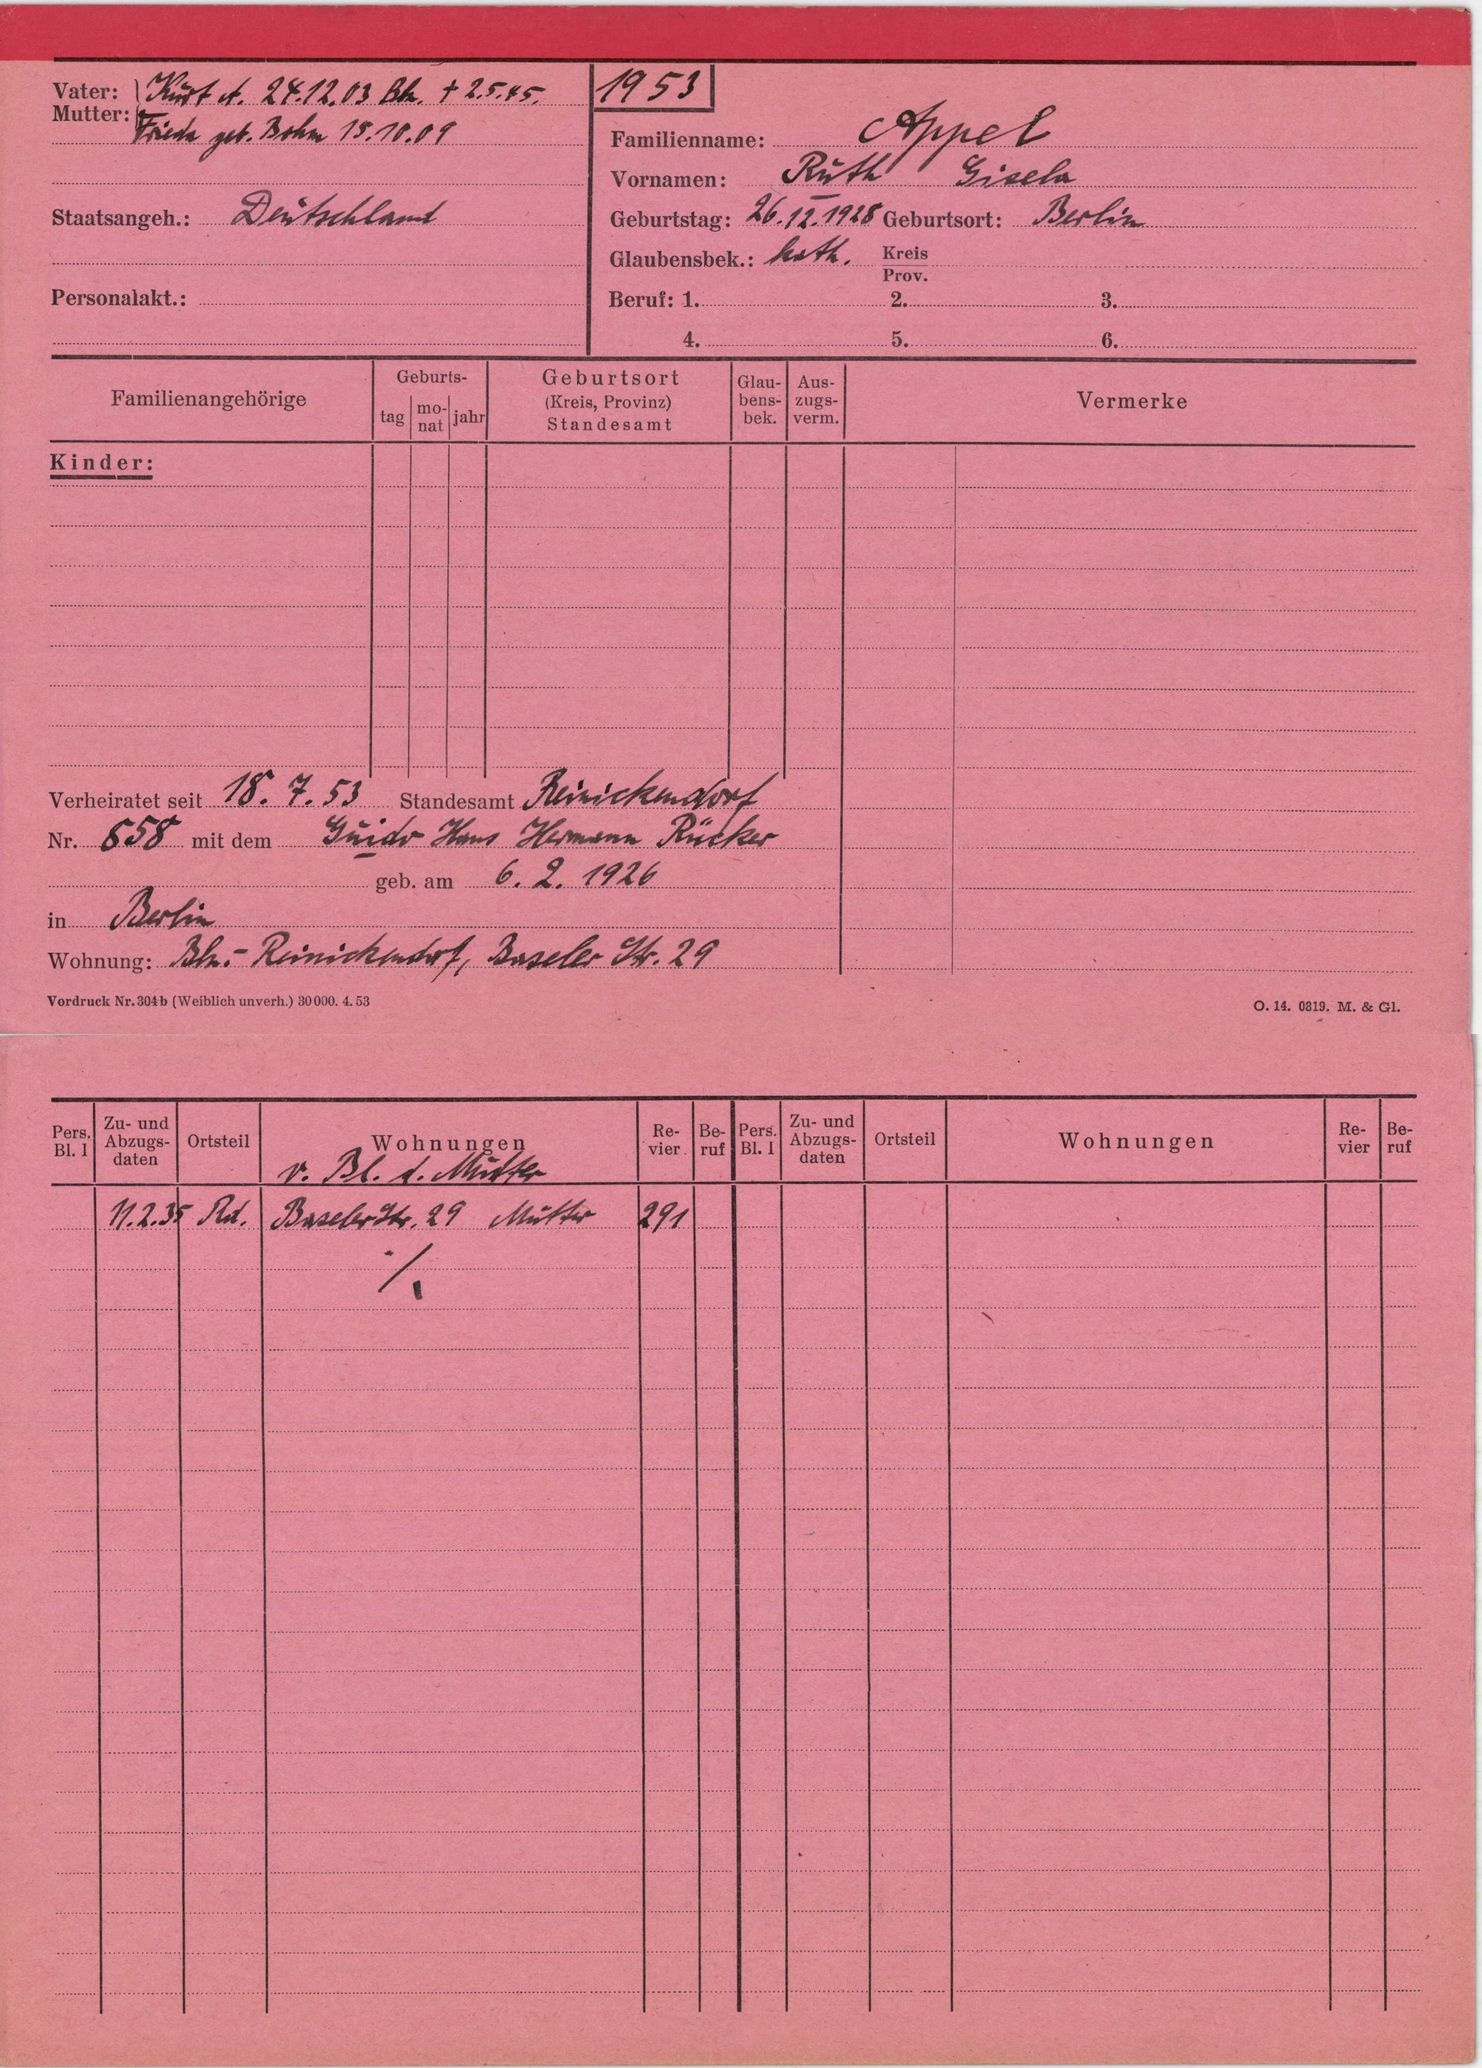
Appel